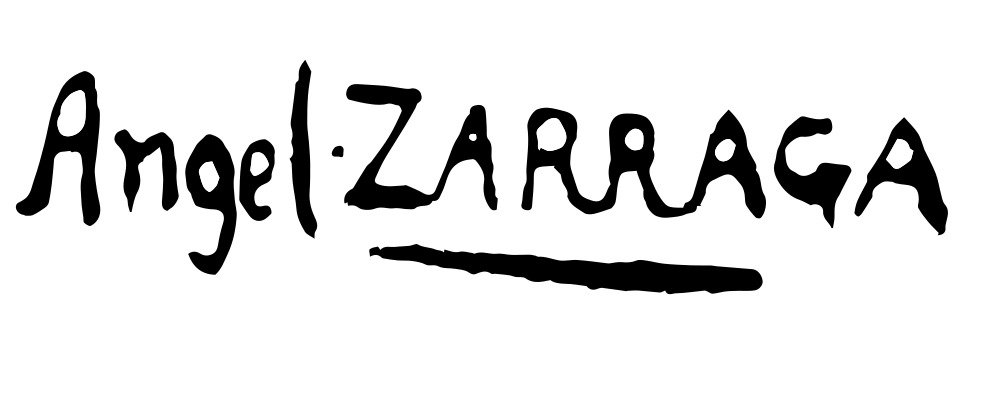
Signature of: ángel zárraga